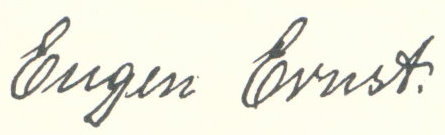
Signature of: eugen ernst